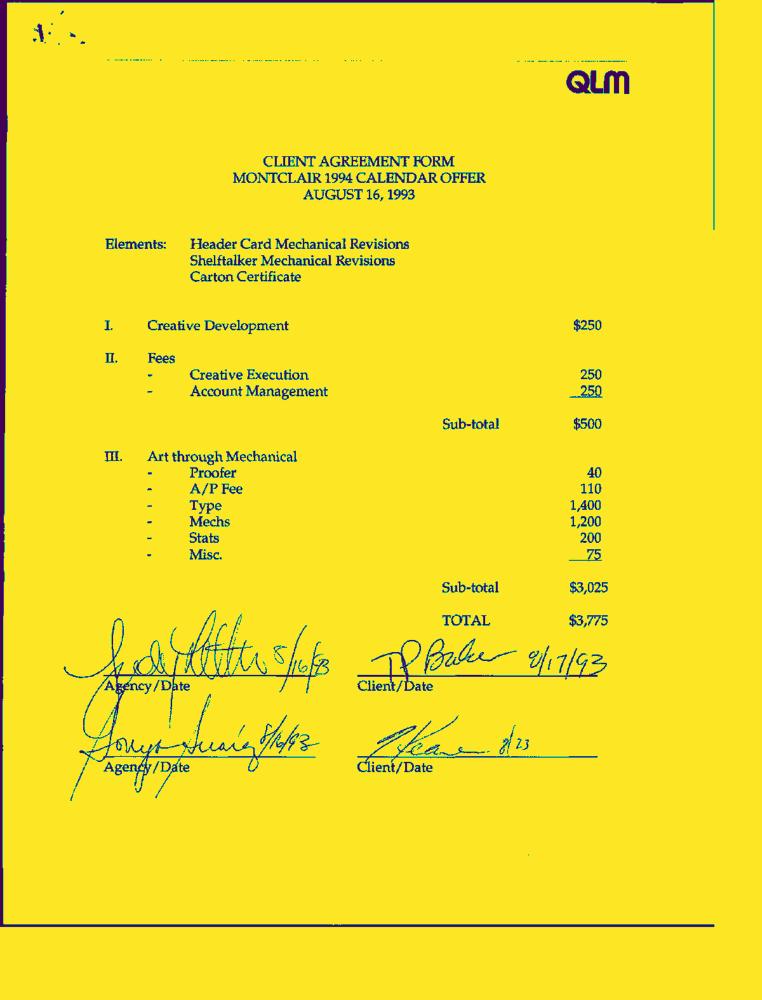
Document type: Invoice-Doc